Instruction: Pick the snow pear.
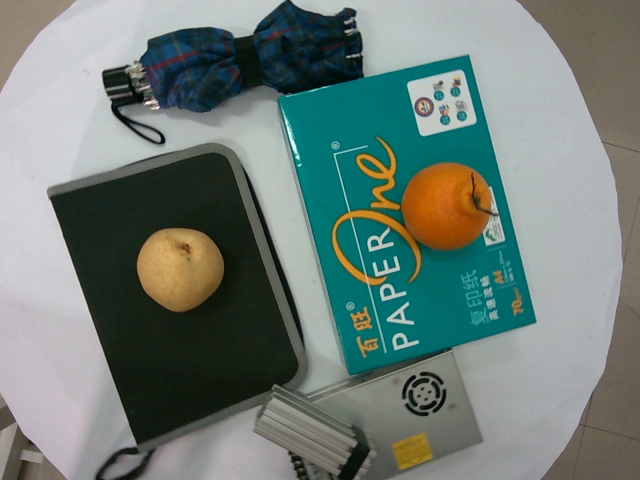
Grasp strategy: vertical